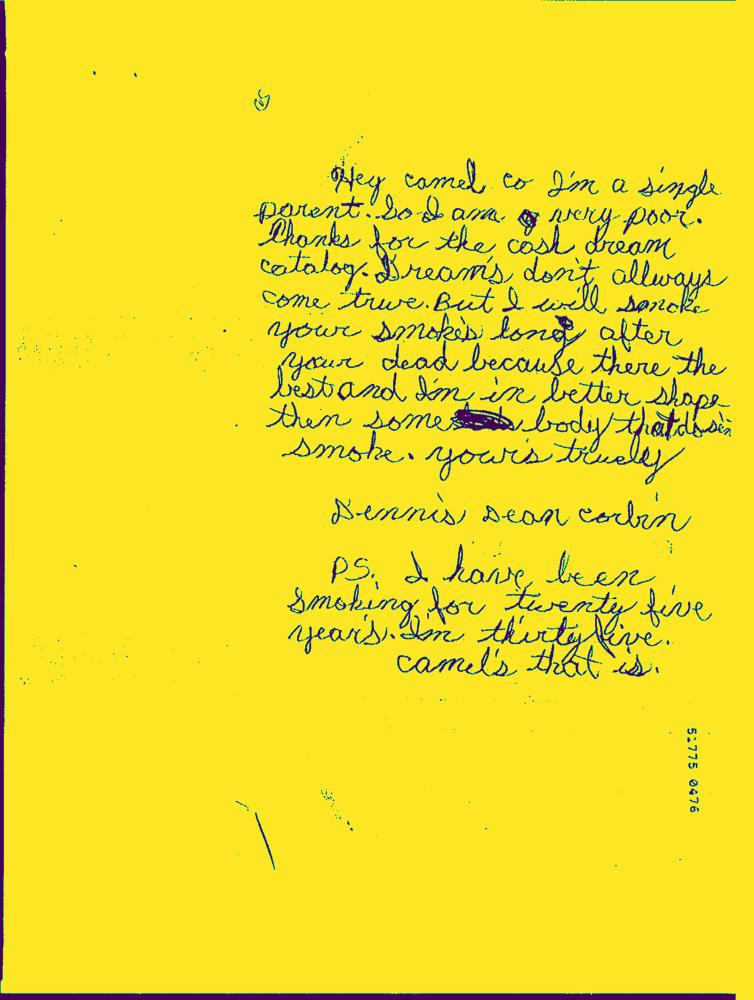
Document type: Hand-Written